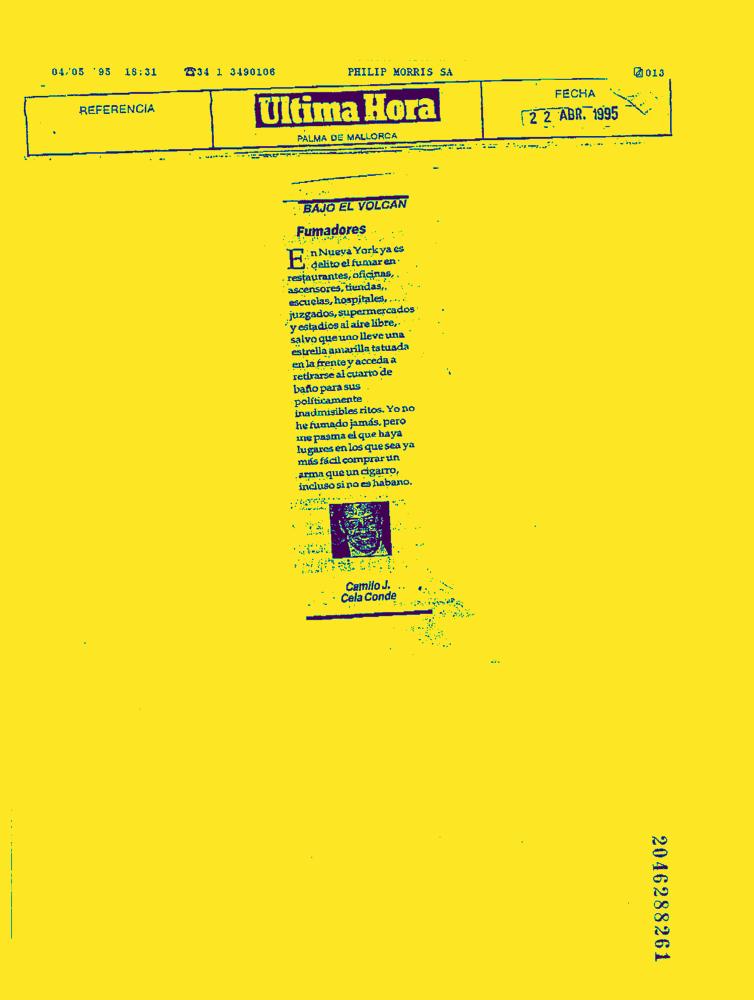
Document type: News-Article